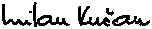
Signature of: milan kučan